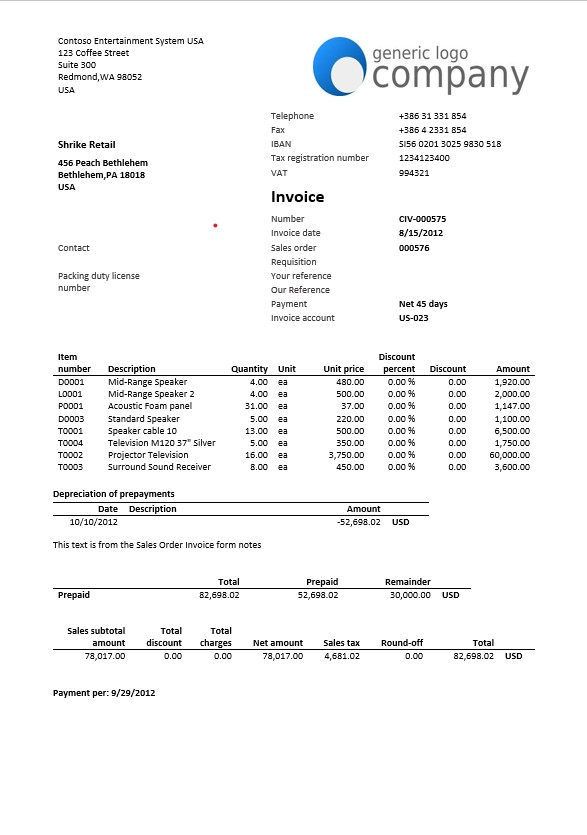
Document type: Invoice